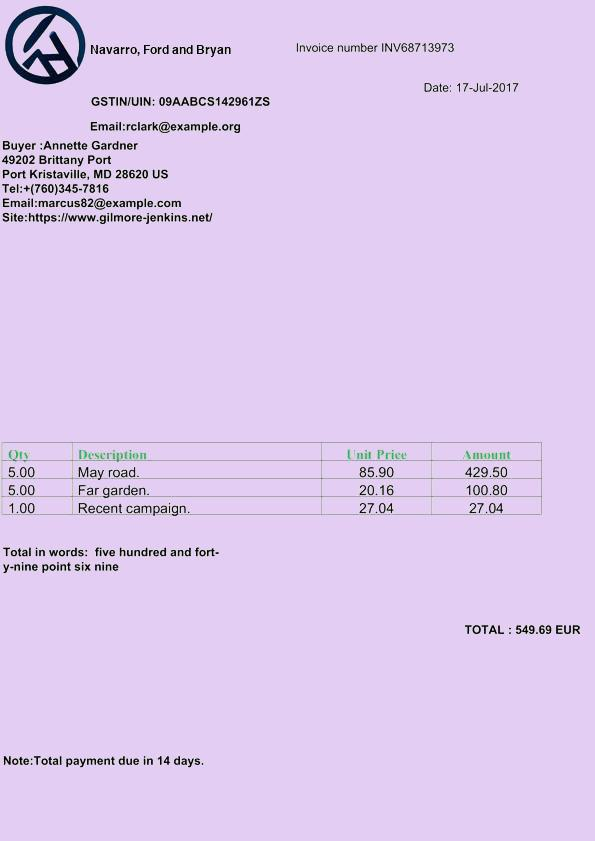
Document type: Invoice